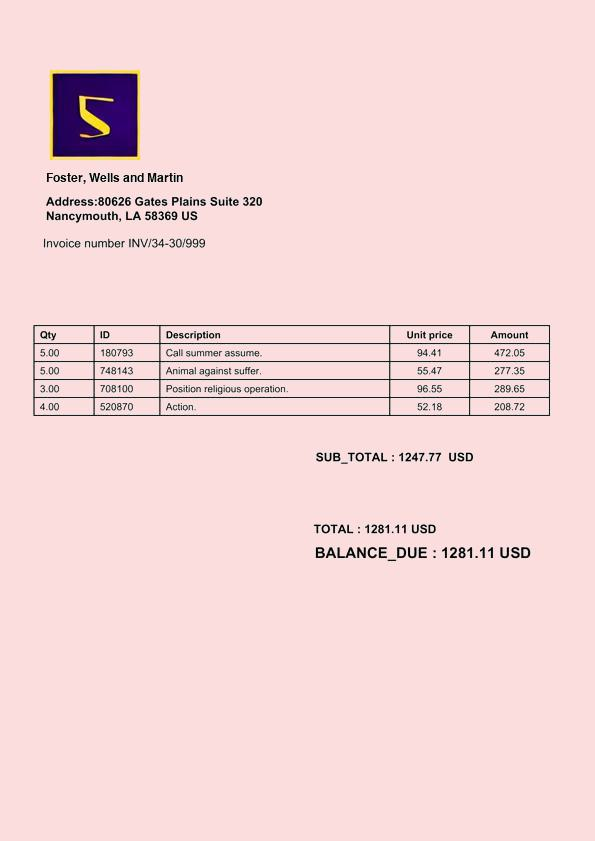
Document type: Invoice